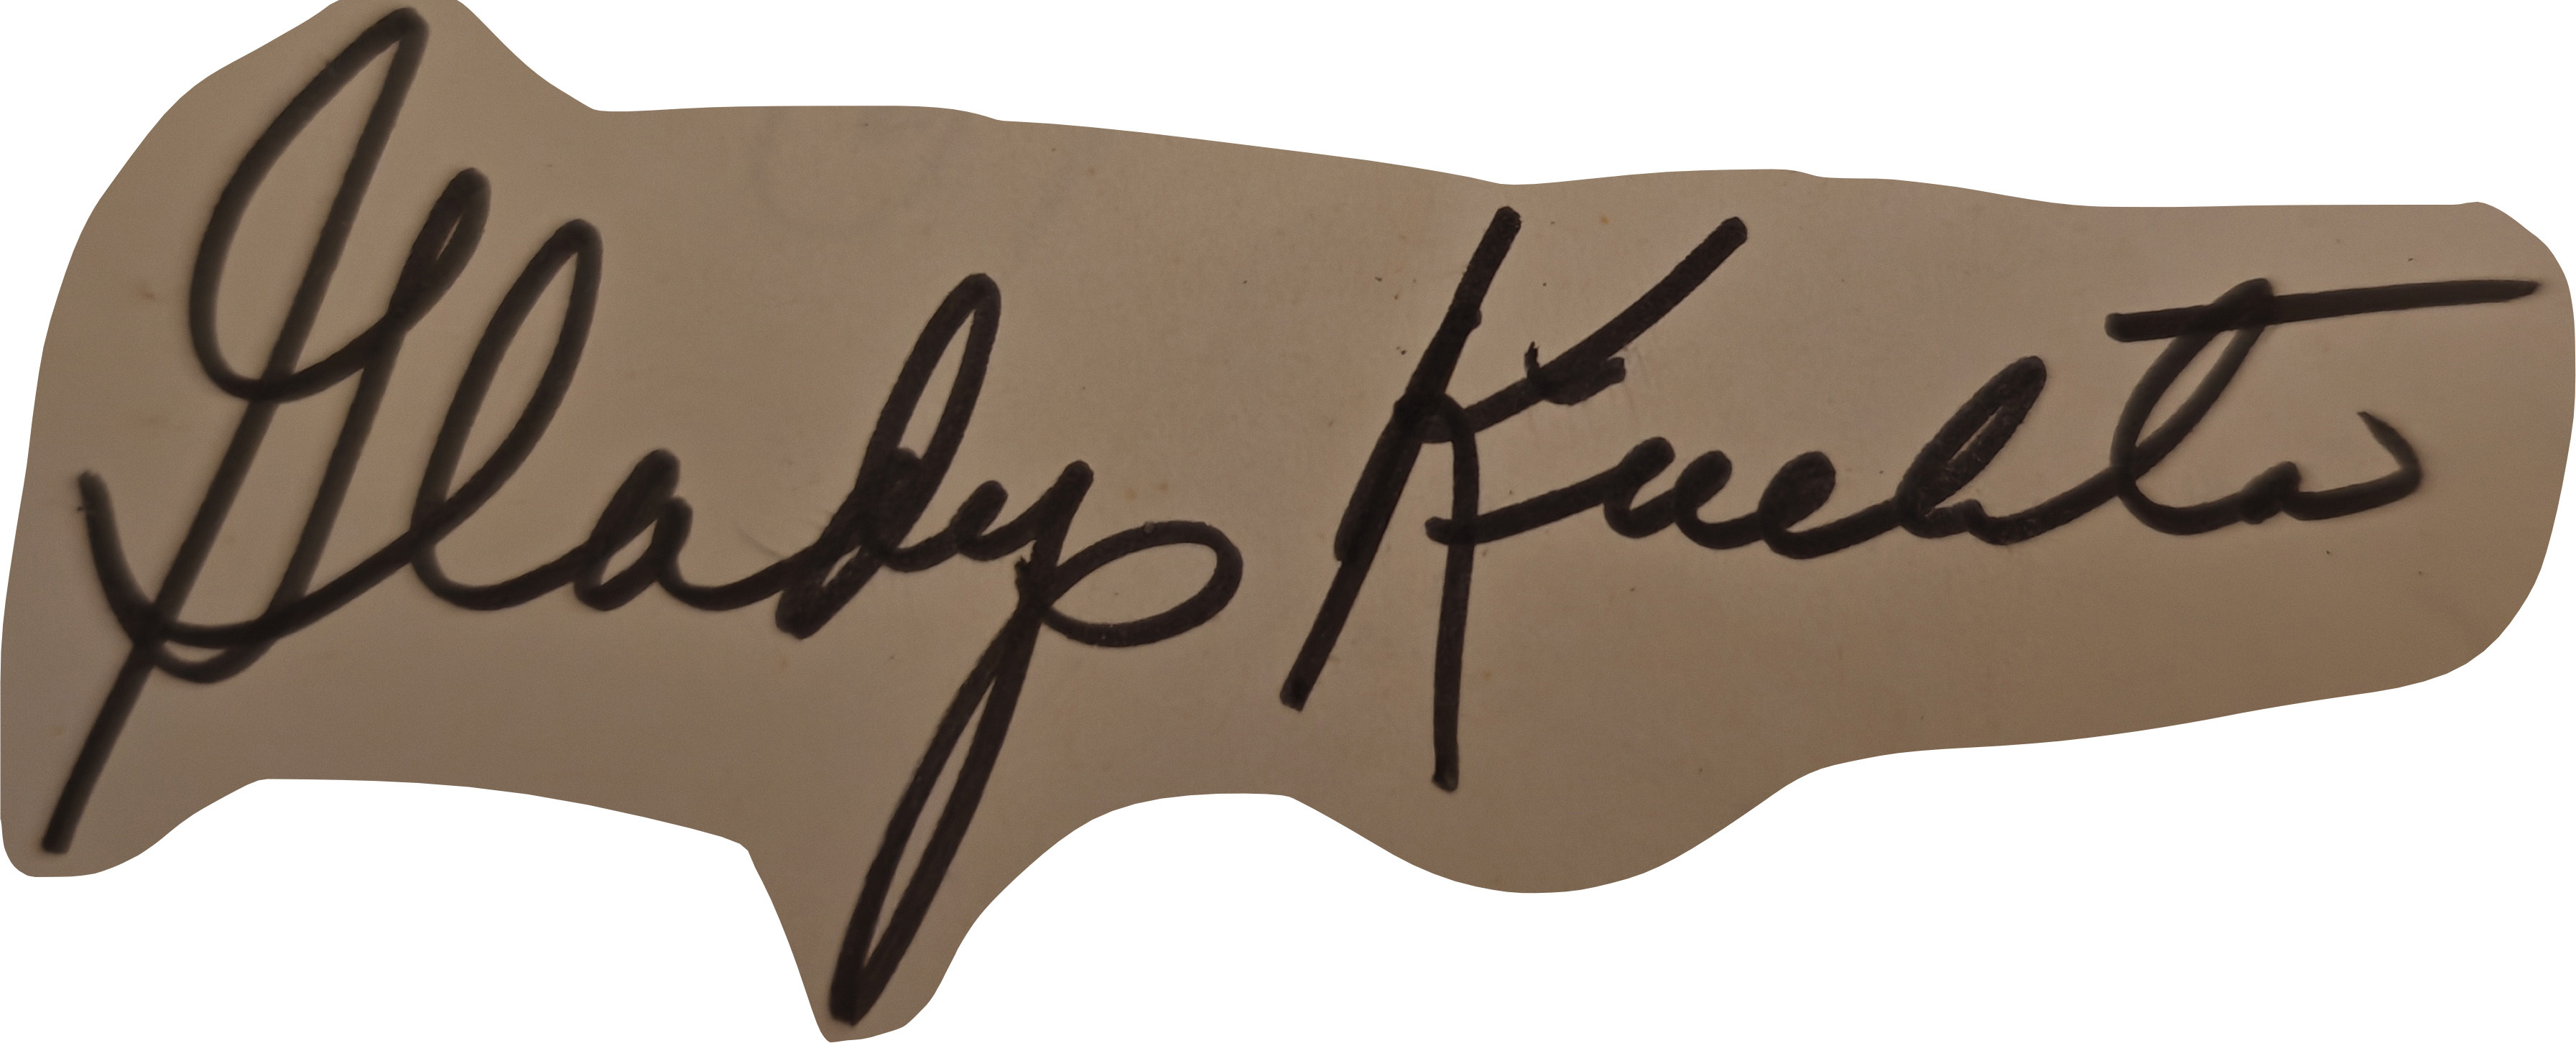
Signature of: gladys kuchta